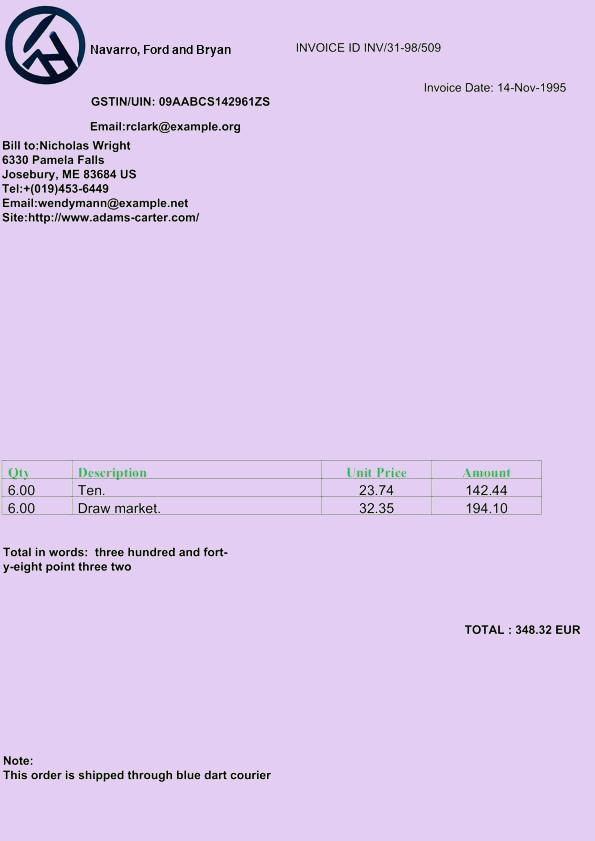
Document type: Invoice